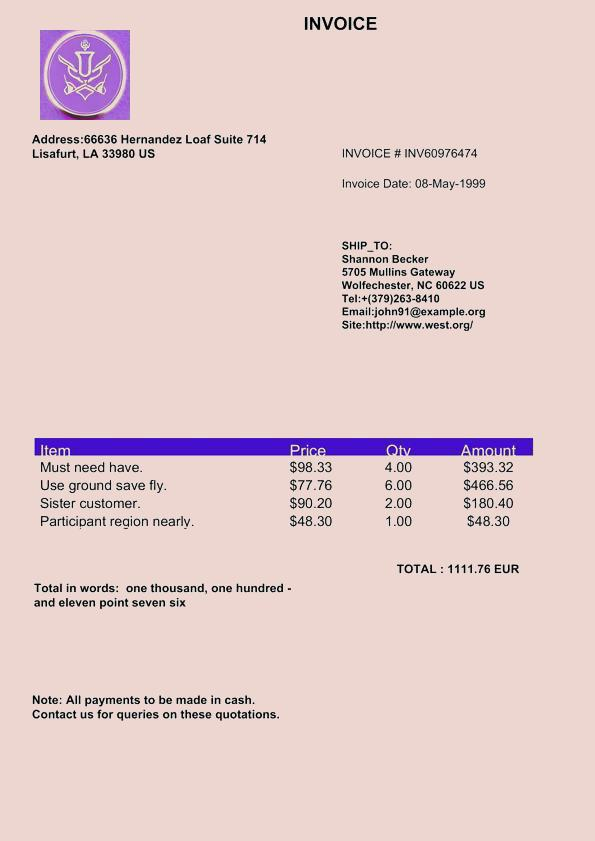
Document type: Invoice